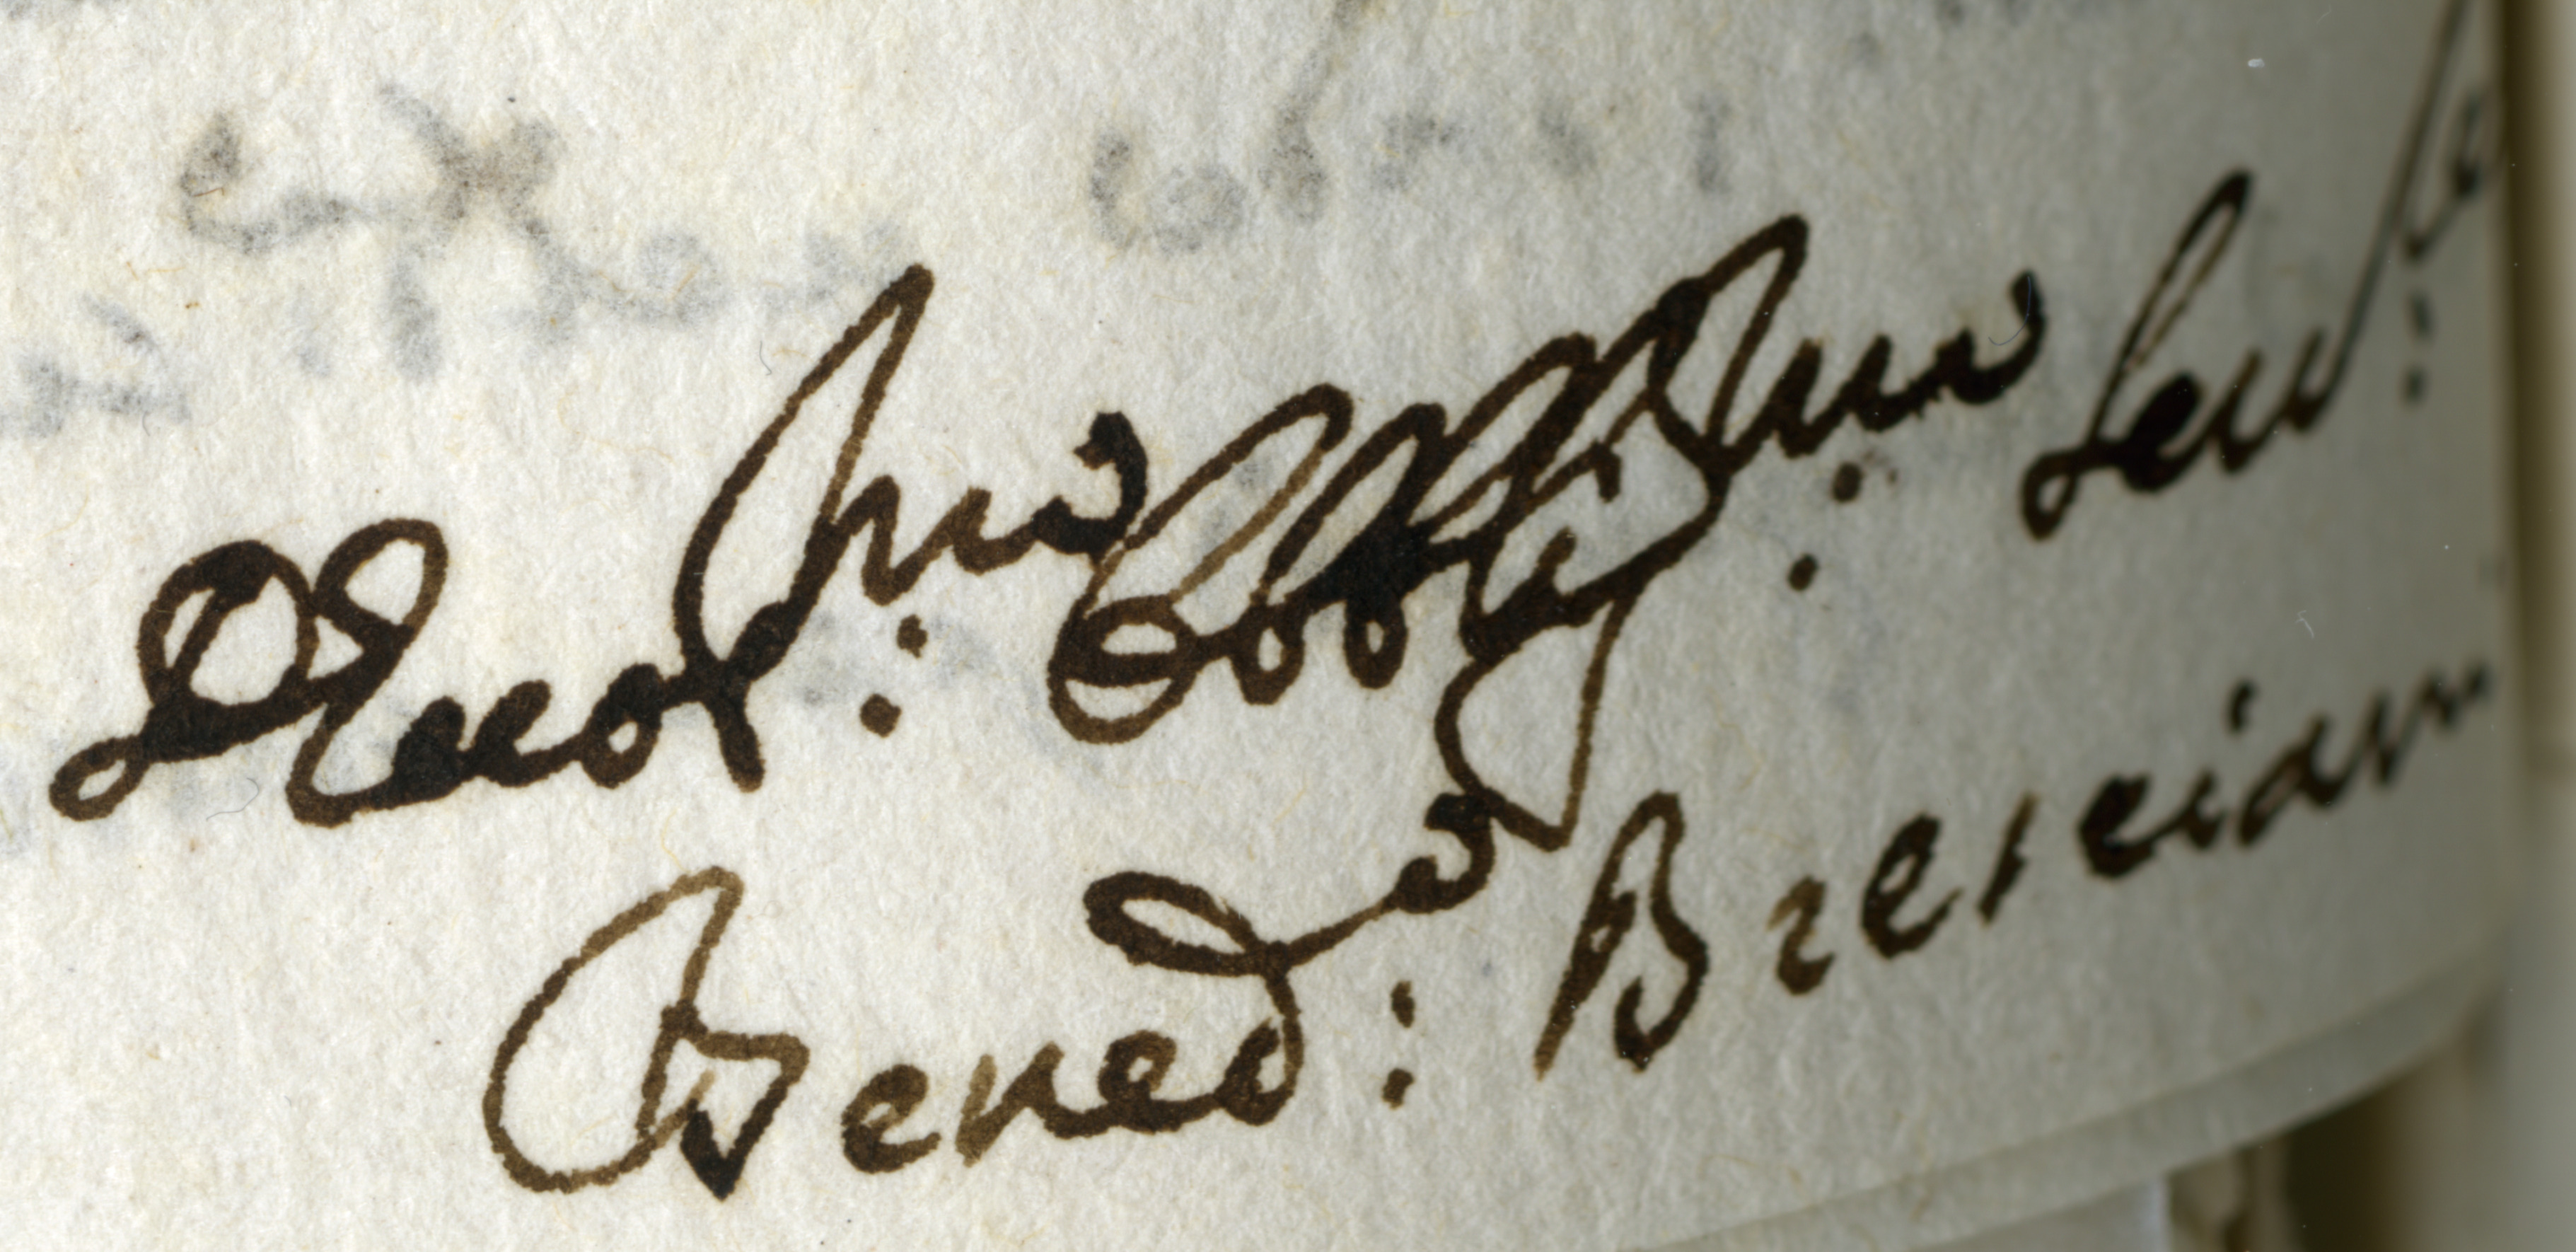
Signature of: benedetto bresciani